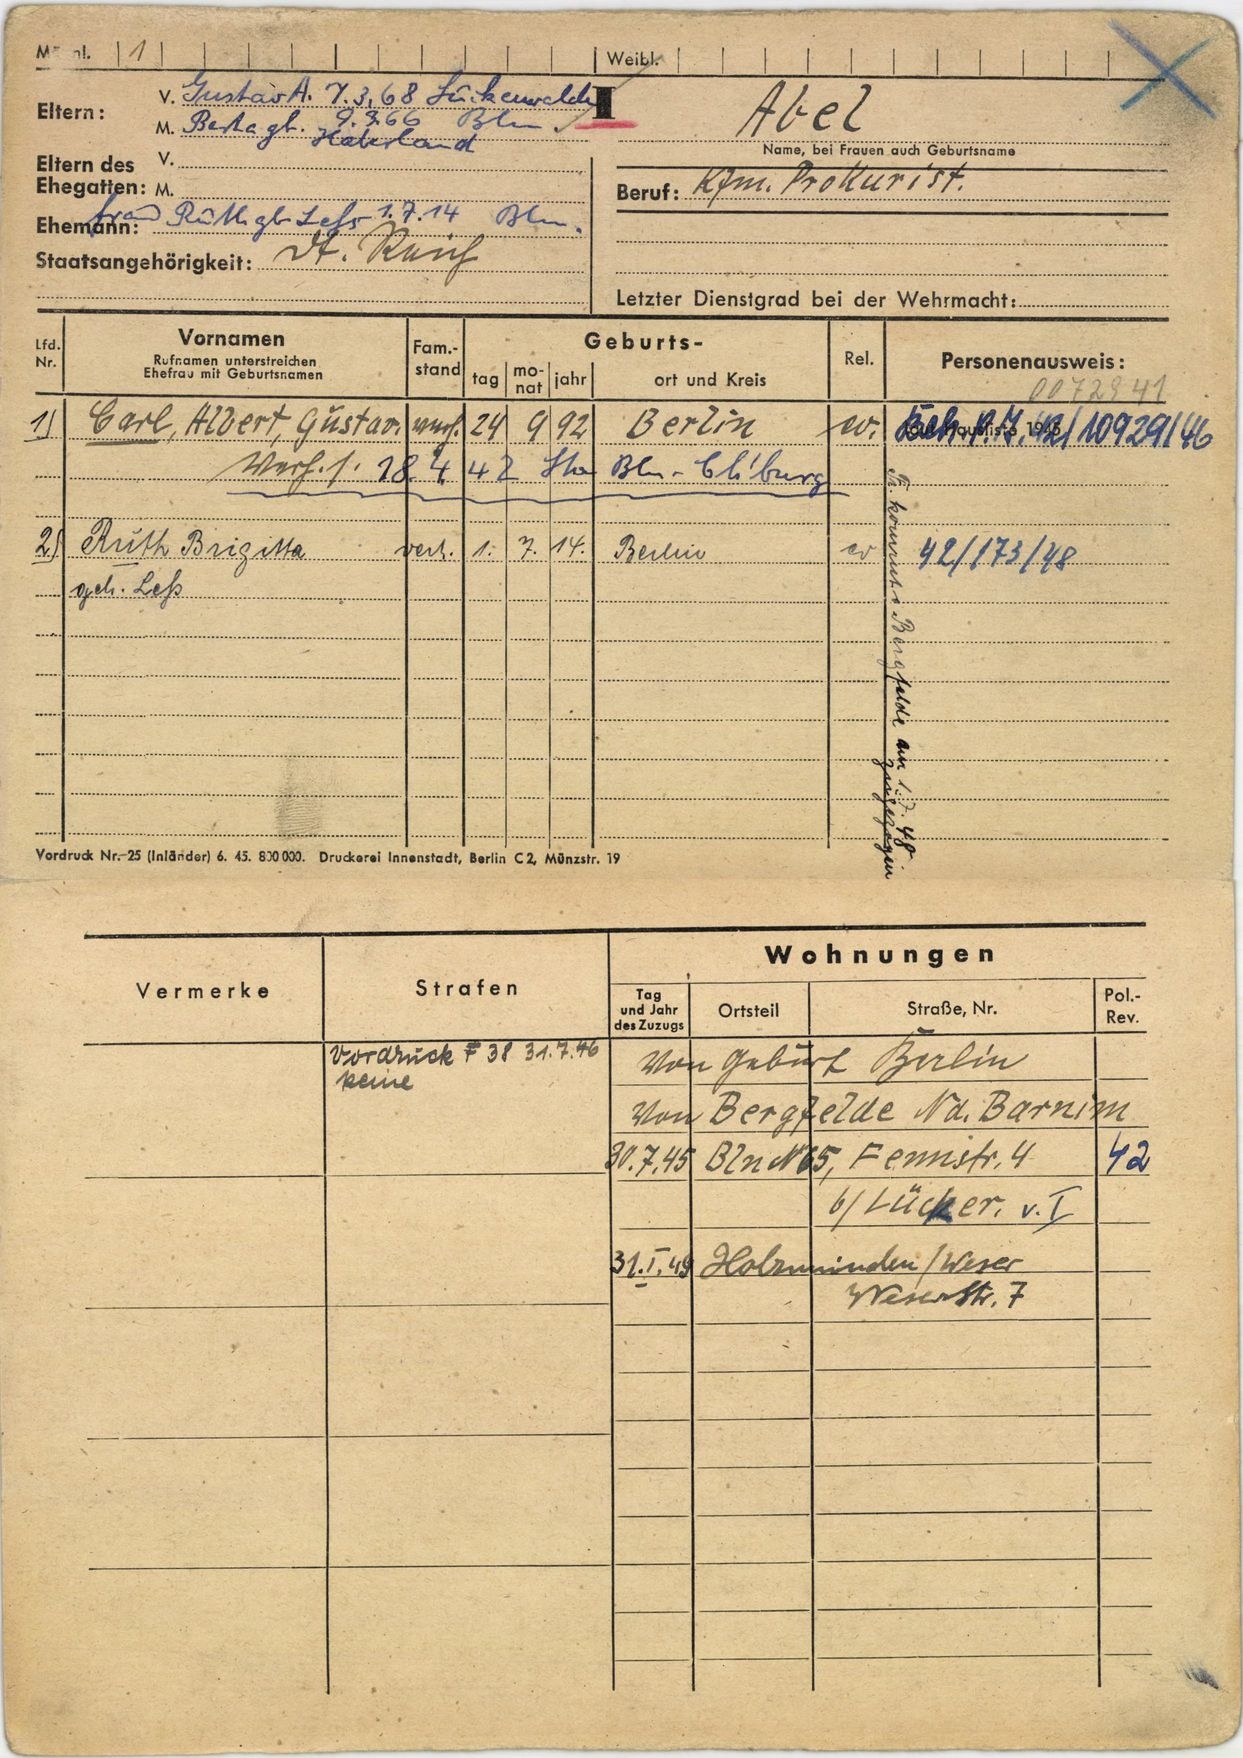
Abel